Question: Talk about the condition:
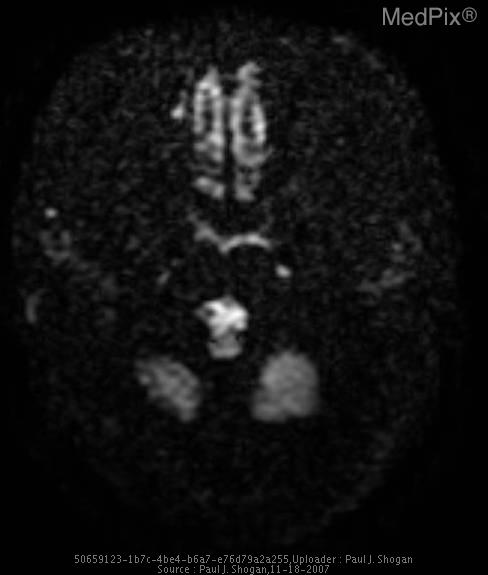
Answer: The disease is discussed as: Lesions/Condition: Epidermoid Tumor

Discussion:

Epidermoid tumors typically occur between the ages of 20 and 60, with the peak incidence in the fourth decade, affecting both men and women equally.

Intracranial epidermoid tumors are congenital inclusion cysts that comprise 1% of primary intracranial neoplasms.  They are thought to arise from the enclosure of ectodermal elements when the neural tube closes at 3-5 weeks gestation.  Additionally, acquired epidermoid tumors may occur as the result of trauma, although this is relatively uncommon in the brain.  Epidermoids are composed of an outer capsule of connective tissue that surrounds a layer of keratinized stratified squamous epithelium and inner cystic fluid that includes debris, keratin, water, and cholesterol.  As the epithelial layer desquamates, the cells accumulate and form a cholesterol-rich layer that gives the tumor its characteristic pearly white appearance.  Epidermoids subtly grow within the CSF spaces, surrounding and encasing adjacent neurovascular structures.  The tumor has an irregular and lobulated cauliflower-like outer surface that shines like a “mother of pearl.”

The majority of intracranial epidermoid tumors are intradural lesions, in the basal subarachnoid spaces occurring off-midline.  Between 40%-50% of cases are found in the cerebellopontine angle cistern.  After schwannoma and meningioma, epidermoid tumors are the third most common cerebellopontine angle mass.  Epidermoid tumors also occur in the sellar and parasellar regions.  Less commonly, epidermoid tumors have been reported in the cerebral hemispheres, brain stem, and rarely in the lateral ventricles.  Approximately ten percent of epidermoid tumors are extradural, occurring in the skull or spine.

Epidermoid tumors are benign slow-growing tumors, and malignant degeneration is extremely rare.

Clinical Features:

Clinical features of epidermoid tumors are usually secondary to the mass effect of the tumor on adjacent structures.  Gait disturbance, cranial neuropathies, and occasionally seizures are presenting symptoms.  Hydrocephalus is not commonly seen with intracranial epidermoid tumors.   Additionally, symptoms related to chemical meningitis caused by leakage of tumor contents into the subarachnoid space may be seen.

Radiology:

Epidermoid tumors on CT are well-circumscribed, homogenous lobulated extra-axial masses, that are nonenhancing, and hypoattenuating, and are similar to CSF, secondary to the presence of solid cholesterol and/or loculated CSF within the tumor, and rarely demonstrate calcification.

MR imaging is the best modality for evaluating these tumors.  Typically, epidermoid tumors demonstrate a lamellated appearance on MR imaging, secondary to the desquamated squamous epithelium.  Most epidermoid tumors have signal intensities that are near CSF signal, low to intermediate on T1 weighted images, and slightly hyperintense on T2 weighted images.  The main differential diagnostic consideration is that of an arachnoid cyst, with arachnoid cyst following the signal intensity patterns of CSF with all MR pulse sequences, whereas epidermoid tumors are not hypointense on FLAIR images and demonstrate areas of hyperintense signal relative to CSF.  Furthermore, on DW images, epidermoid tumors demonstrate restricted diffusion, which is not characteristic of arachnoid cysts.  Additionally, approximately 25% of epidermoid tumors will demonstrate a thin rim of peripheral enhancement following the administration of contrast material.  Furthermore, employing the use of a high resolution gradient-echo T2 sequence, such as 3D Fast Imaging Employing STeady-state Acquisition (FIESTA) the lamellated epidermoid tumor is clearly depicted as low signal intensity as it is contrasted against a hyperintense CSF background, achieving a precise preoperative assessment of surgical anatomy.

Finally, the signal characteristics of epidermoid tumors vary depending on its composition.  Rarely, epidermoids will appear hyperattenuated on CT, secondary to elevated protein content, with reversal of signal characteristics on MR imaging, high signal intensity on T1WI, and low signal intensity on T2WI.

Treatment:

Subtotal resection is usually performed to alleviate compression of adjacent structures, and to avoid damaging vital structures.  The reported rate of recurrence of epidermoid tumors is highly variable.